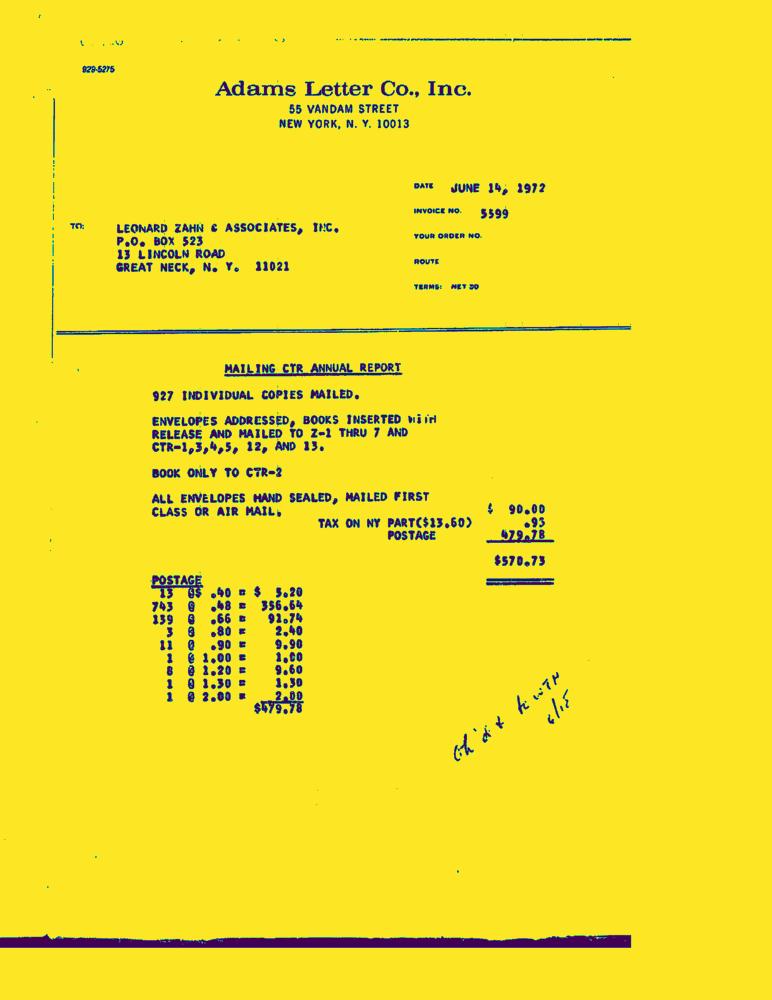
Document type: Invoice-Doc